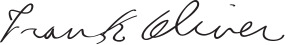
Signature of: frank oliver